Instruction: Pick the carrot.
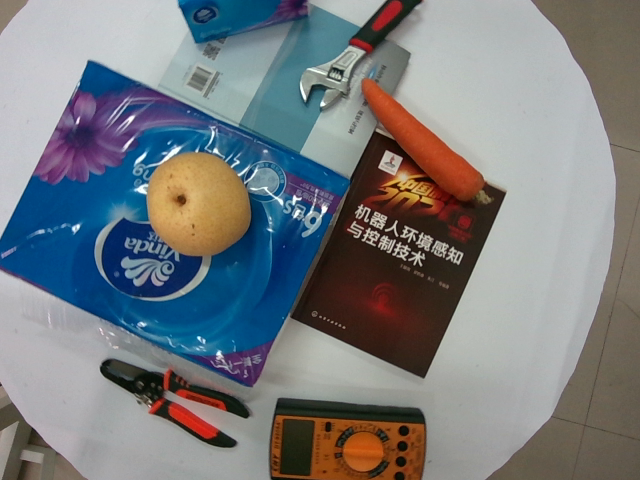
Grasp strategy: vertical